Question: How does the patient history play a role?
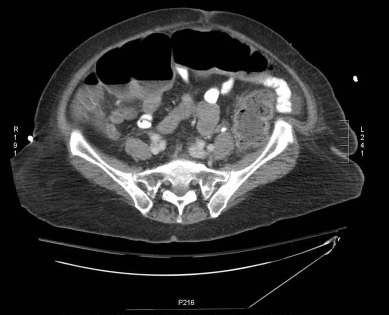
Answer: The patient's history of This 83 year-old African-American female with a past medical history of hypothyroidism, hypertension, and type II diabetes mellitus presented to the emergency room with one week of constipation.  The patient had fallen 2 weeks prior to this presentation and by her report had been placed on acetaminophen/oxycodone for pain in her right knee.  Shortly thereafter, the frequency of her stools decreased.  At presentation, the patient had not passed stool in 5 days.    Of note, the patient was admitted about one month prior for hyponatremia that was complicated by Clostridium difficile colitis.  The patient was still receiving oral vancomycin for treatment.  On arrival, she denied any abdominal pain, nausea or vomiting, recent diarrhea, abdominal distension, dark or bloody stools, or bright red blood per rectum.
     Evaluation by the emergency physician noted a heart rate >150 beats per minute.  An electrocardiogram showed new onset atrial fibrillation with rapid ventricular response.  The patient was admitted to the cardiac care unit for further evaluation of the new dysrhythmia.  An acute abdominal series was obtained on admission for evaluation of constipation.
     Over the first night of admission, the dysrhythmia spontaneously converted to sinus tachycardia.  The patient had two large solid bowel movements, but then developed severe diffuse abdominal pain and distension with altered mental status by morning.  A surgical consult and further imaging were obtained. is key in understanding the case.